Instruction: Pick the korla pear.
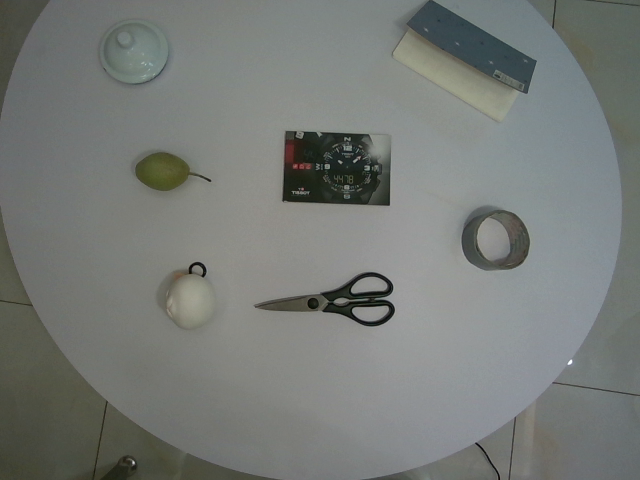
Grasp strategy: vertical